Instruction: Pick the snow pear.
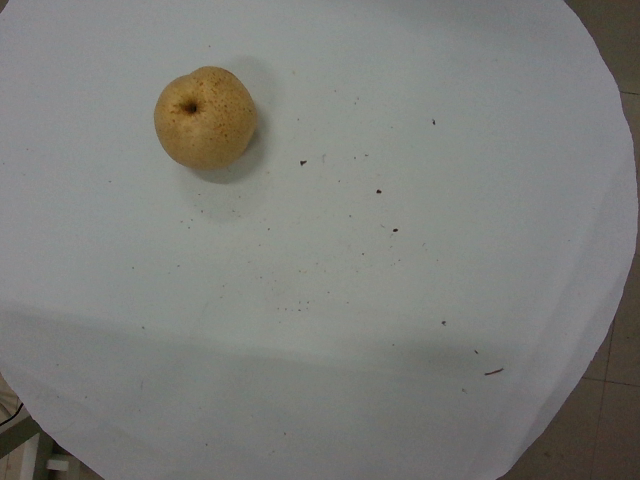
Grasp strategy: vertical